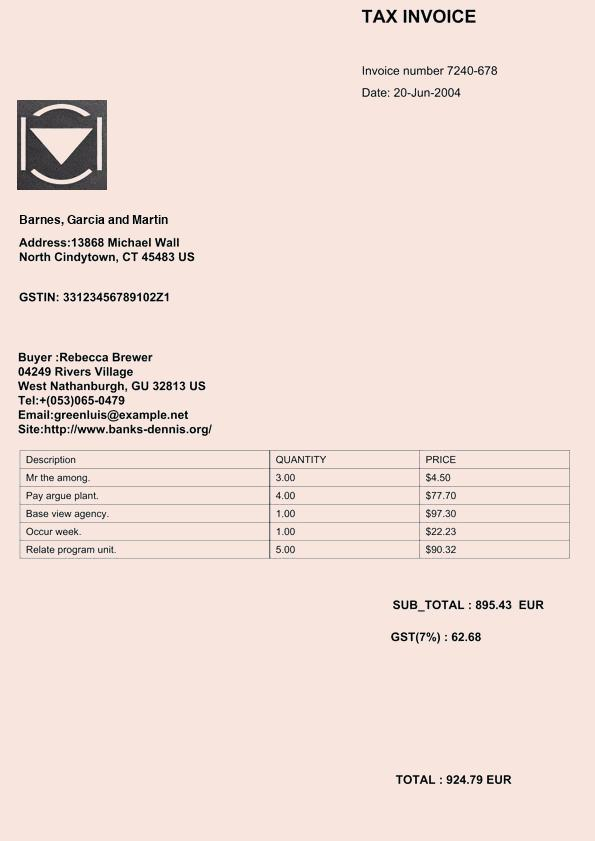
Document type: Invoice